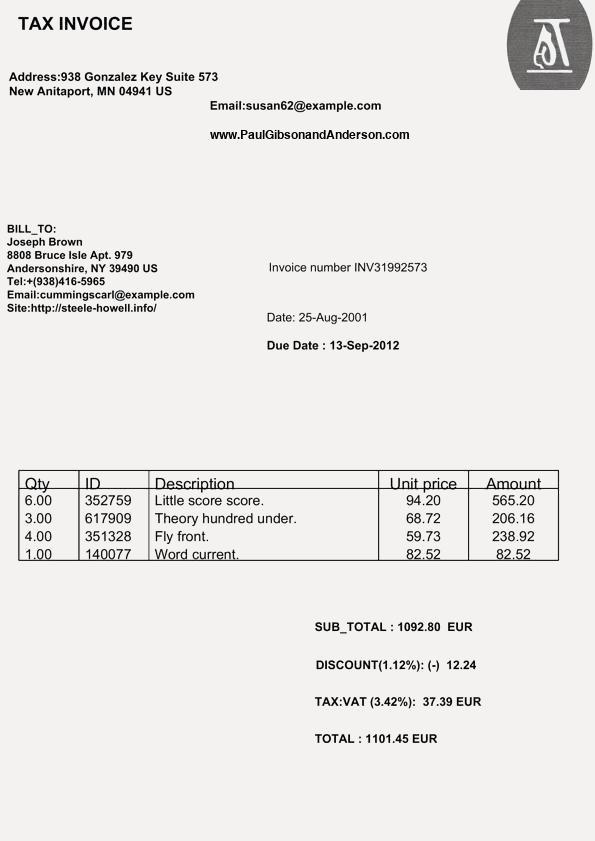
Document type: Invoice